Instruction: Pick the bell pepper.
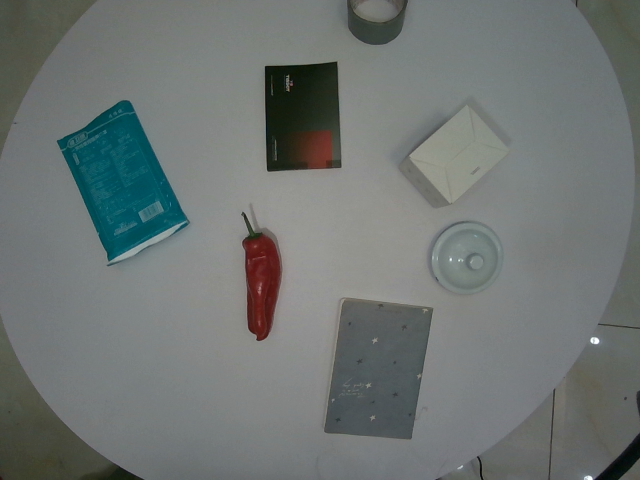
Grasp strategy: vertical